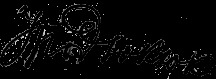
Signature of: ivan podiuk